Question: Explain the disease:
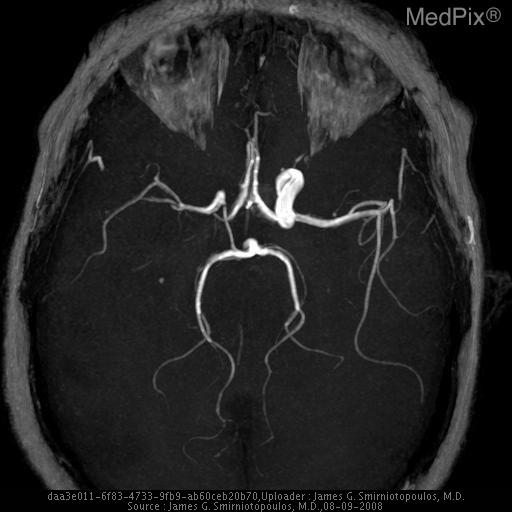
Answer: The disease is discussed as: Early signs of cerebral infarction

It can be difficult to visualize cerebral infarcts within the first 24 hours on routine noncontrast CT examinations.  This is rapidly changing since our images have improved and can be augmented with contrast studies.

Some early signs of infarction include:
•  basal ganglia obscuration (loss of gray-white demarcation)
•  hyperdense MCA / hyperintense MCA
•  the "insular ribbon sign"
•  Cortical gray white junction obscuration

In some cases, we may see hyperdense distal MCA vessels, demonstrating intraluminal thrombus.  Whereas a repeat CT scan from the next day may not demonstrate these hyperdense areas.